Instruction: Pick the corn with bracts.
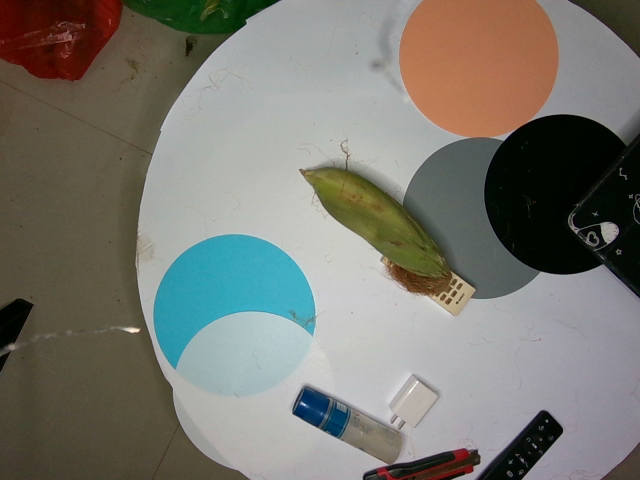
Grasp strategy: vertical